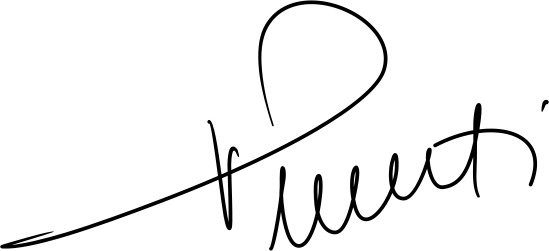
Signature of: vilson ahmeti